Question: What is the suspected problem?
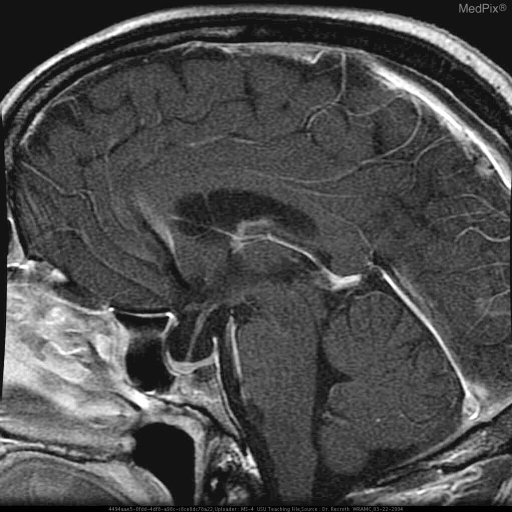
Answer: The findings suggest Focal cyst like collection of fluid at the sella turcica which minimally displaces the pituitary tissue inferiorly and the surrounds the pituitary infundibulum, but does not displace it. The sella is minimally expanded to 1.6 cm in diameter.. Focal cyst like collection of fluid at the sella turcica which minimally displaces the pituitary tissue inferiorly and the surrounds the pituitary infundibulum, but does not displace it. The sella is expanded to 1.6 cm in diameter.. The patient might have a history of 53 yo male with acute onset of severe headache.